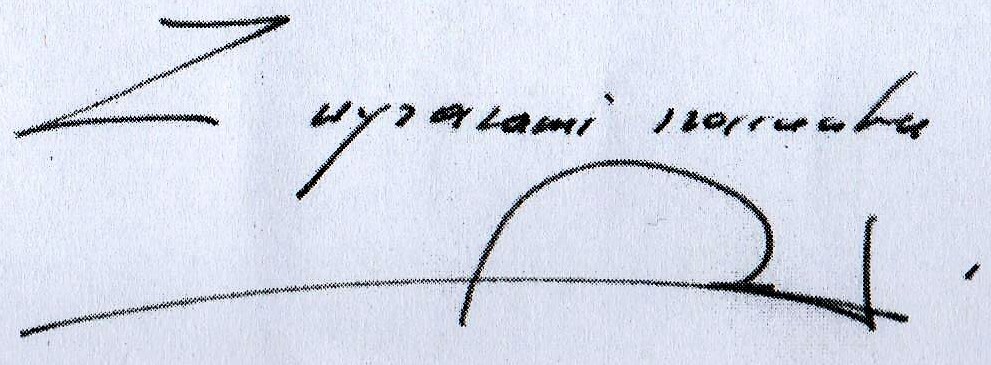
Signature of: zbigniew hoffmann